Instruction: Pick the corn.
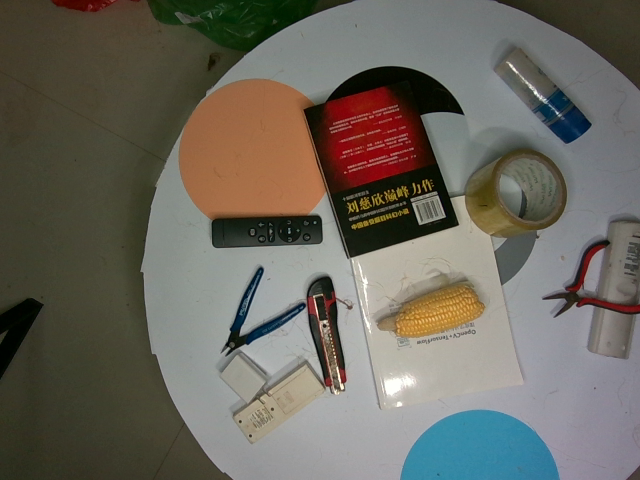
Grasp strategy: vertical